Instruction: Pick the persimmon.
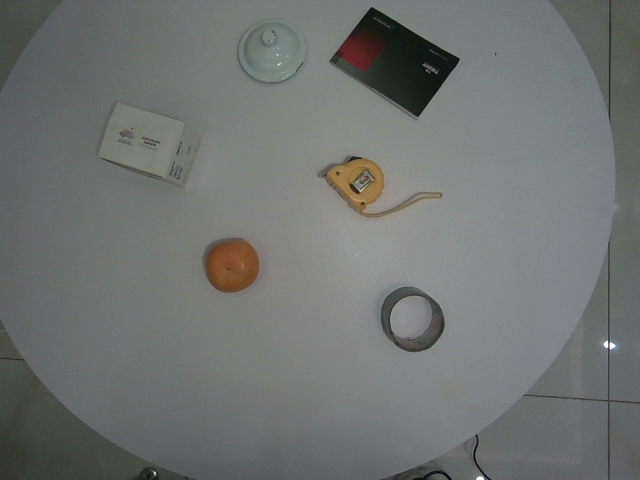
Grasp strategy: vertical